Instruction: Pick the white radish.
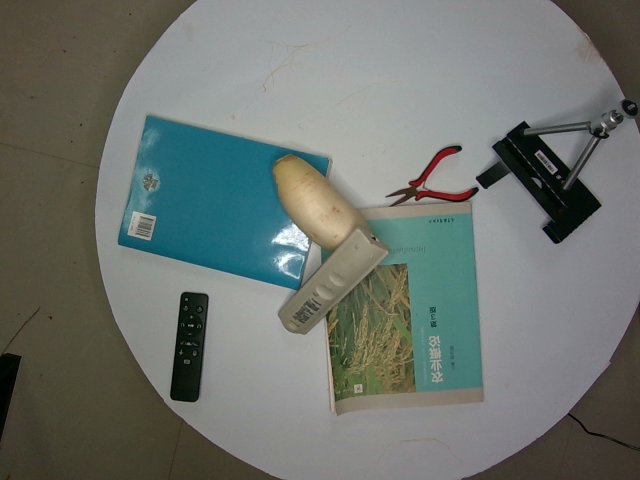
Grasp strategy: vertical